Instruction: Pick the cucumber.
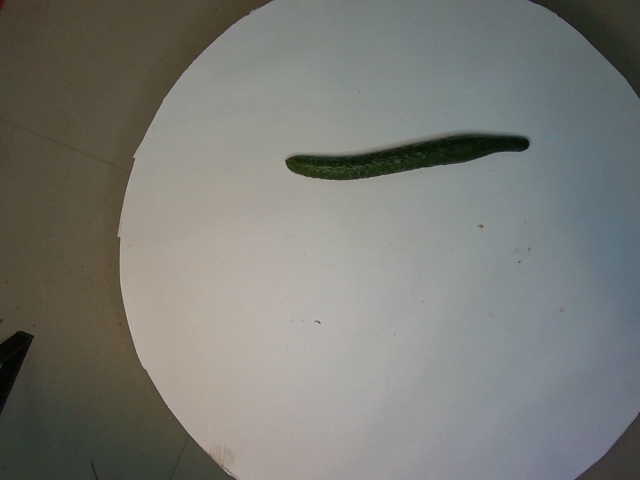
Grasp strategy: vertical